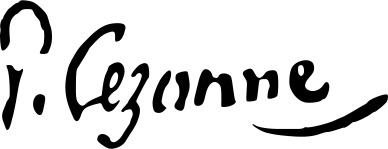
Signature of: paul cézanne